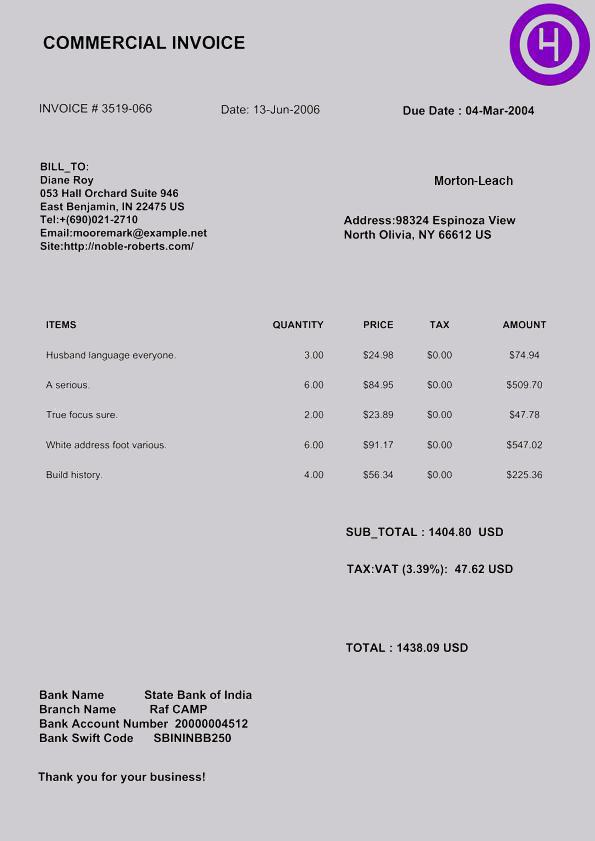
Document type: Invoice